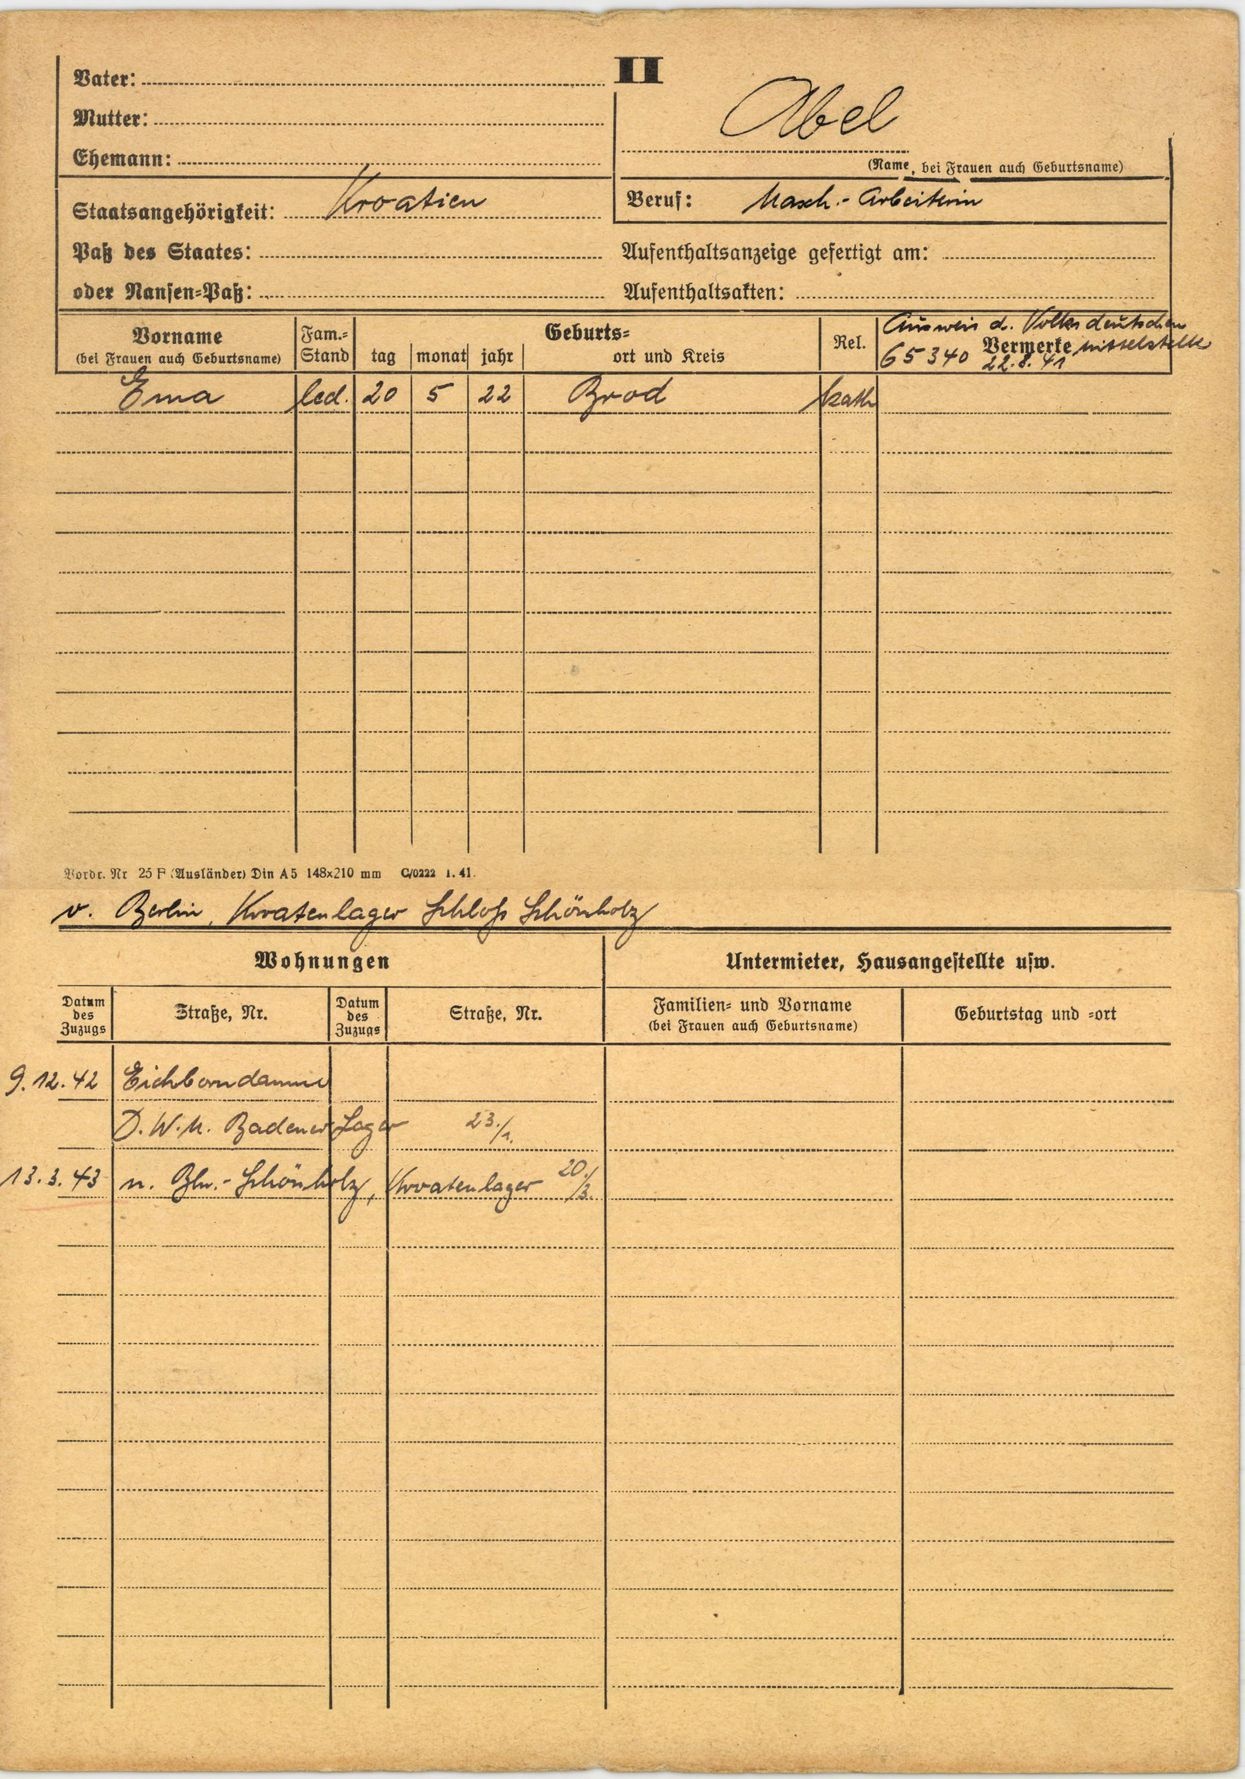
Abel